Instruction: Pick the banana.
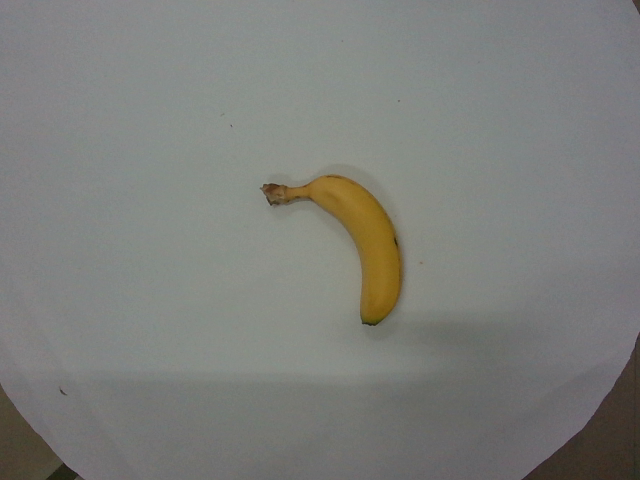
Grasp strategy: vertical